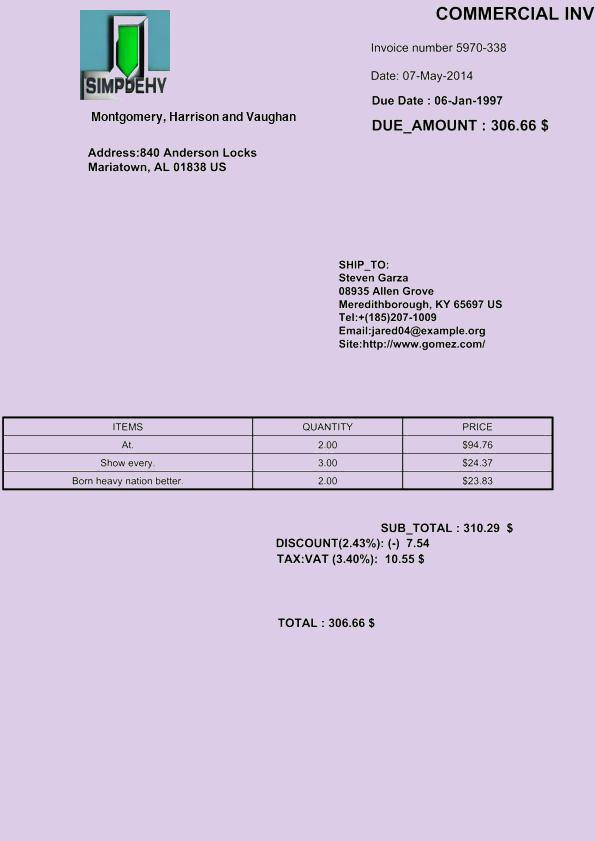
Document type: Invoice